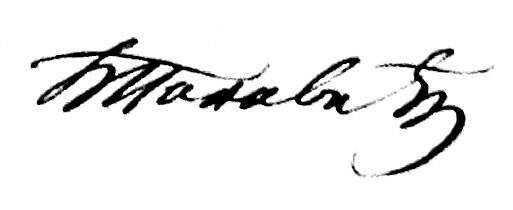
Signature of: djordje popovic